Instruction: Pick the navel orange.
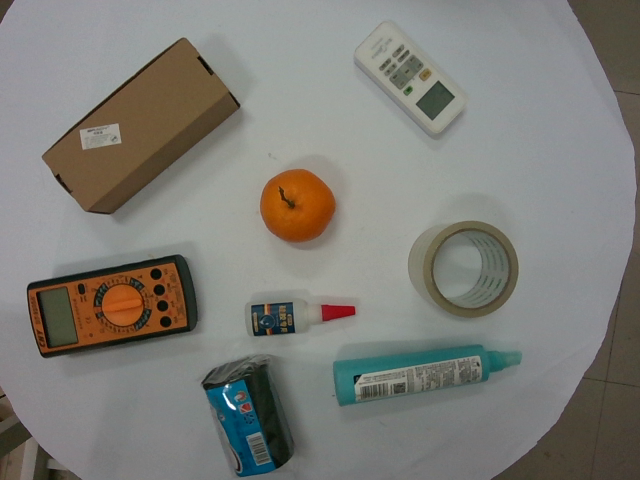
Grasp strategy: vertical